Question: What is the filing due date as per the document?
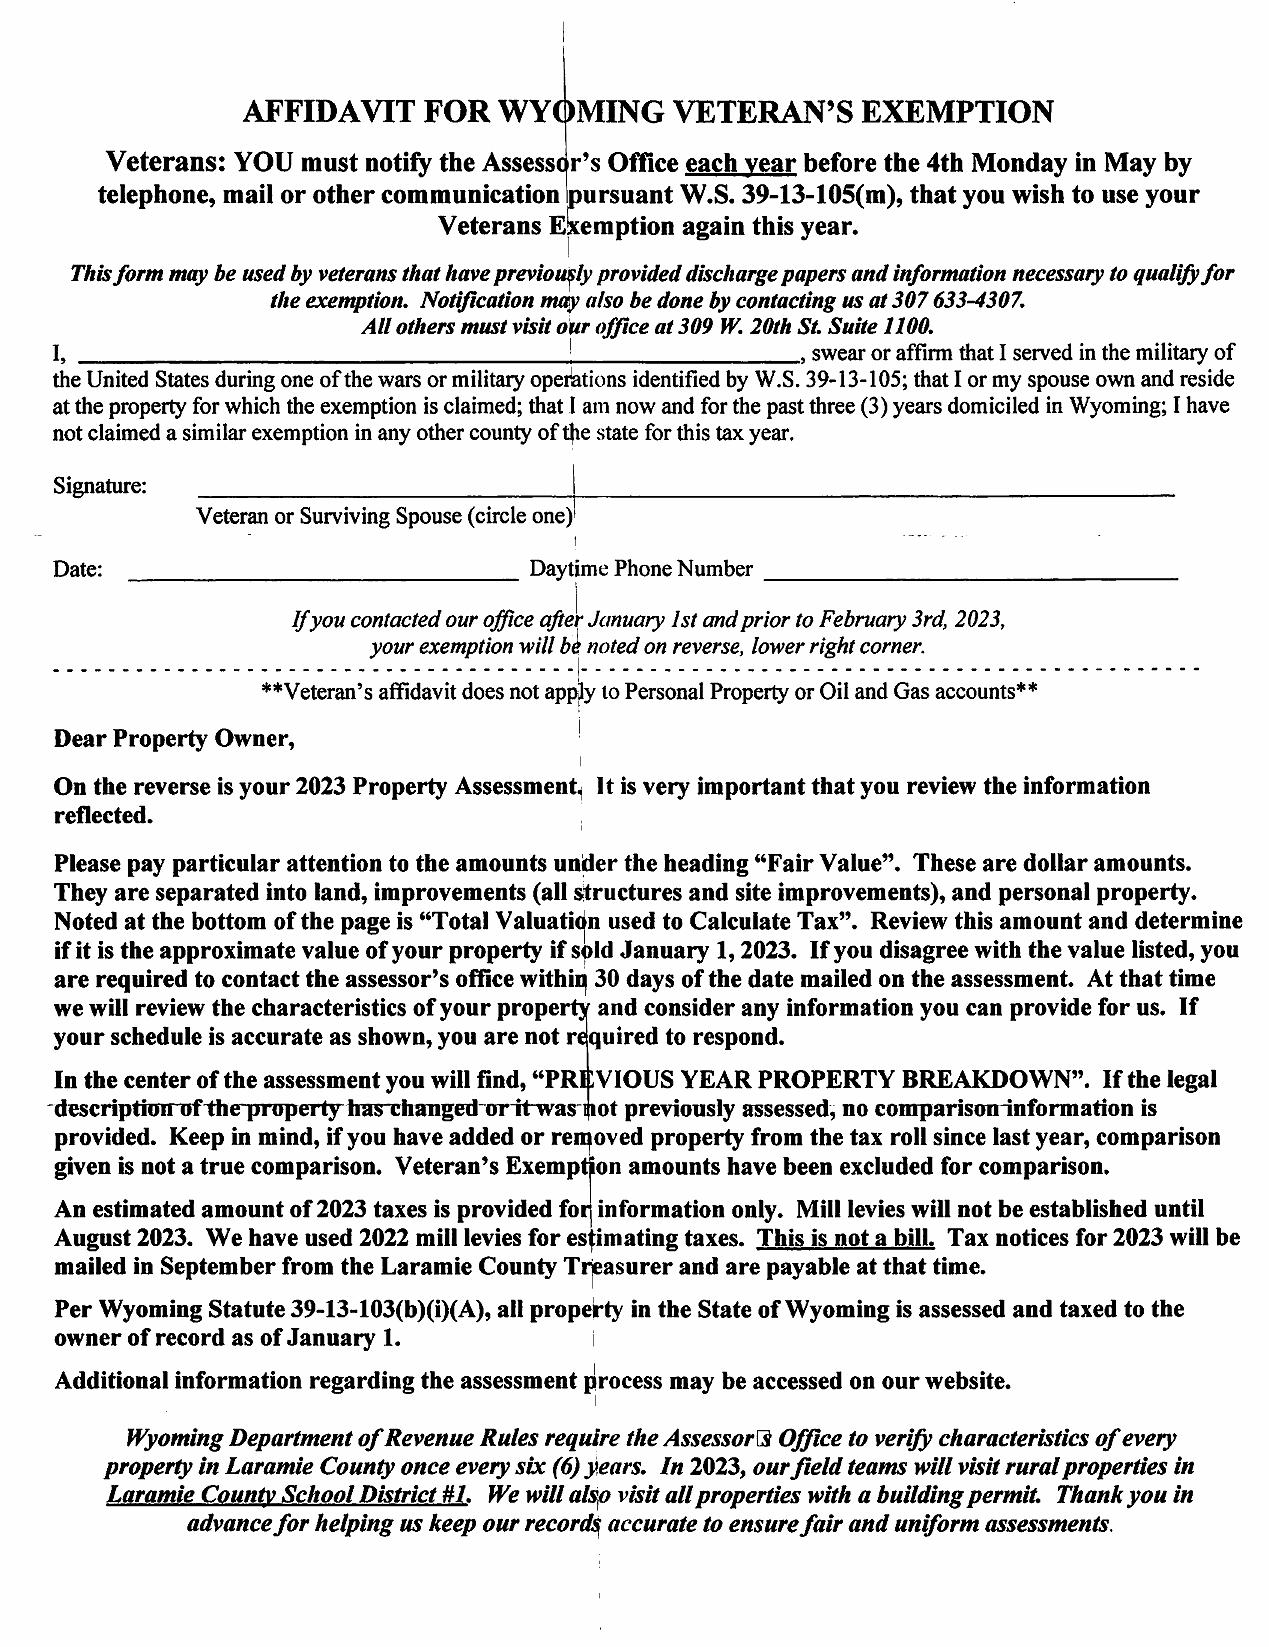
Answer: "4th Monday in May"